Question: How is the property described in the document?
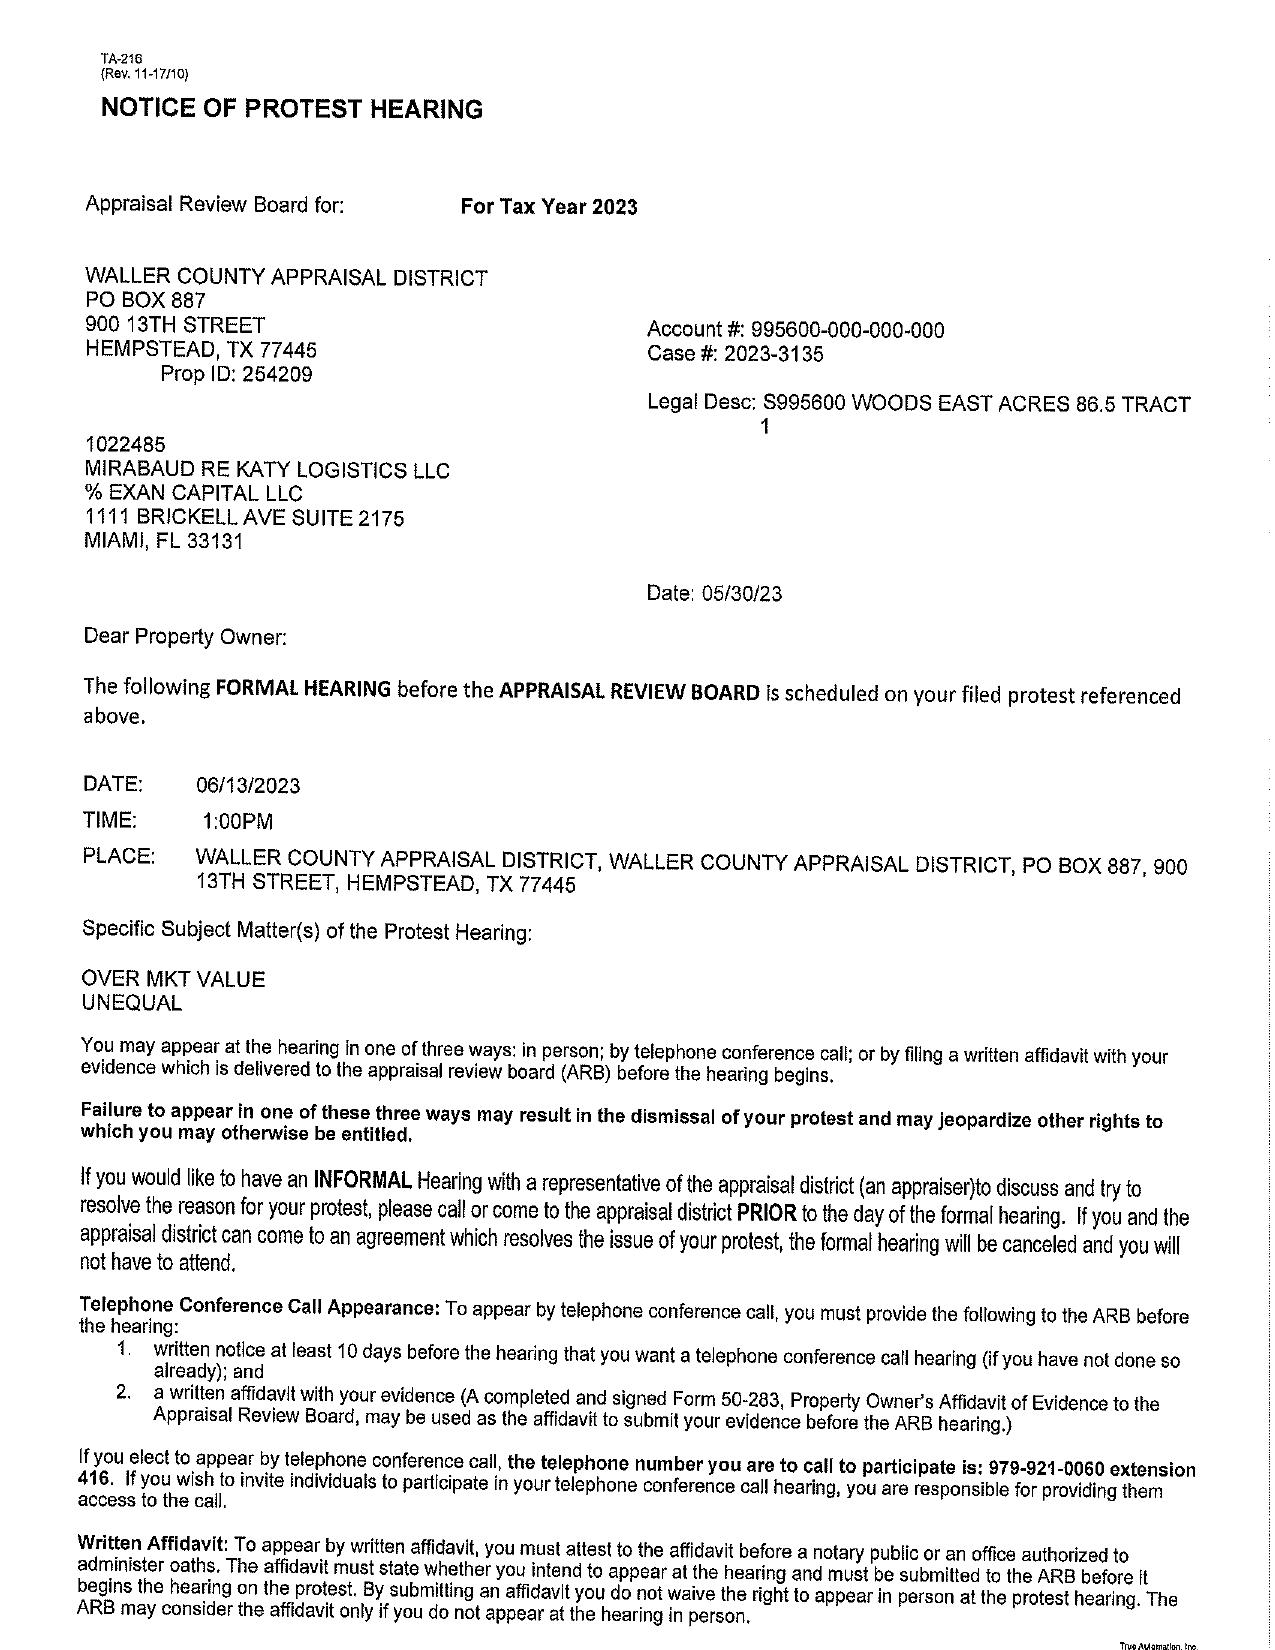
Answer: "S995600 WOODS EAST ACRES 86.5 TRACT 1"